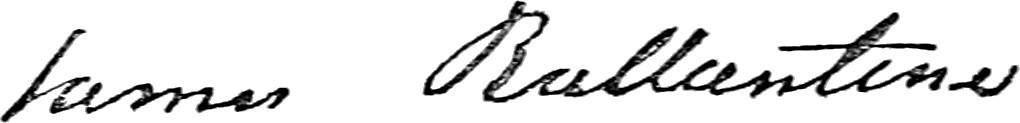
Signature of: james ballantyne